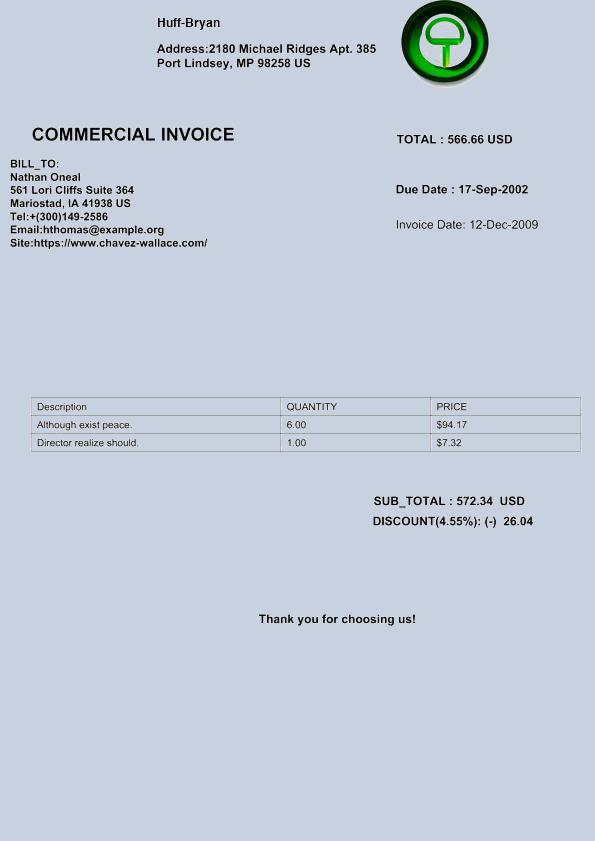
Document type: Invoice